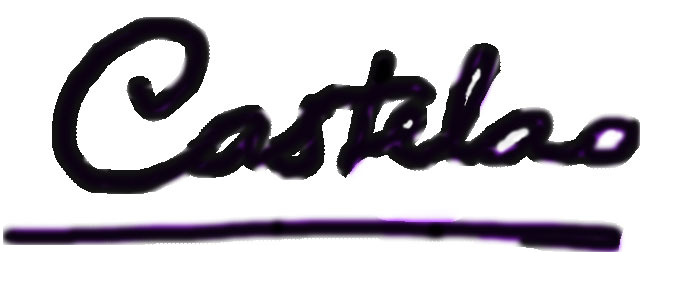
Signature of: alfonso daniel rodríguez castelao